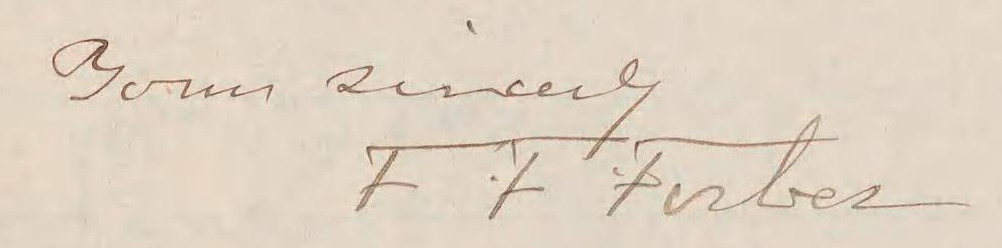
Signature of: fayette frederick forbes